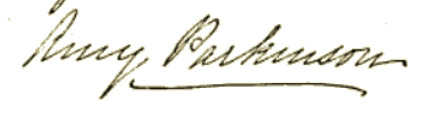
Signature of: amy parkinson